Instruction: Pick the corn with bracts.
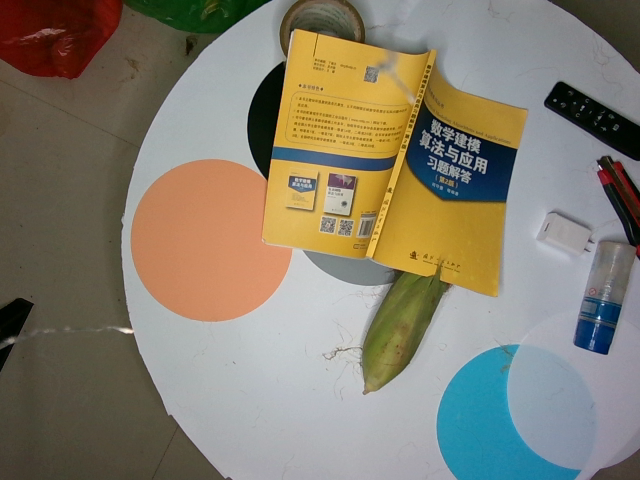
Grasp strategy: vertical